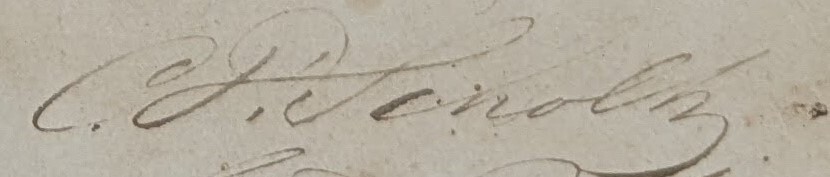
Signature of: q134528416